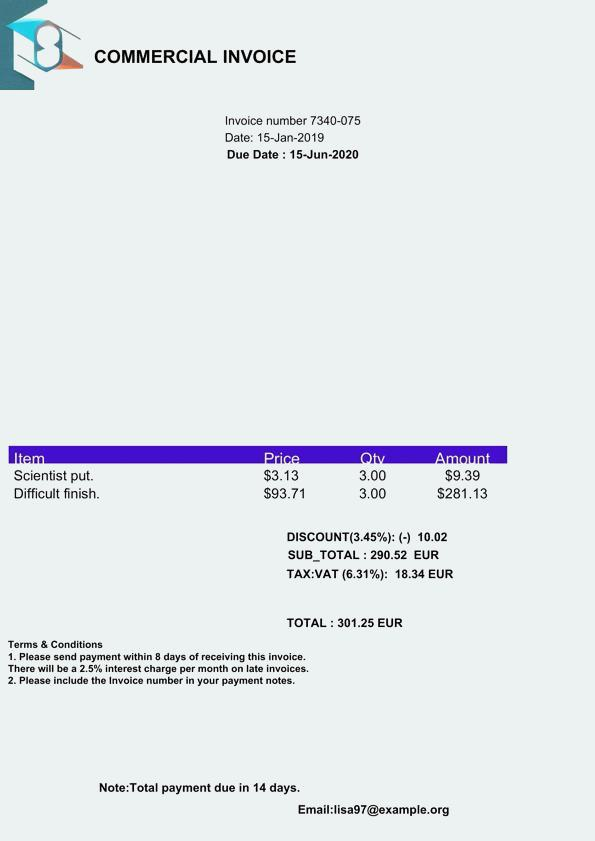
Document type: Invoice